Question: Can you provide the account number mentioned in the document?
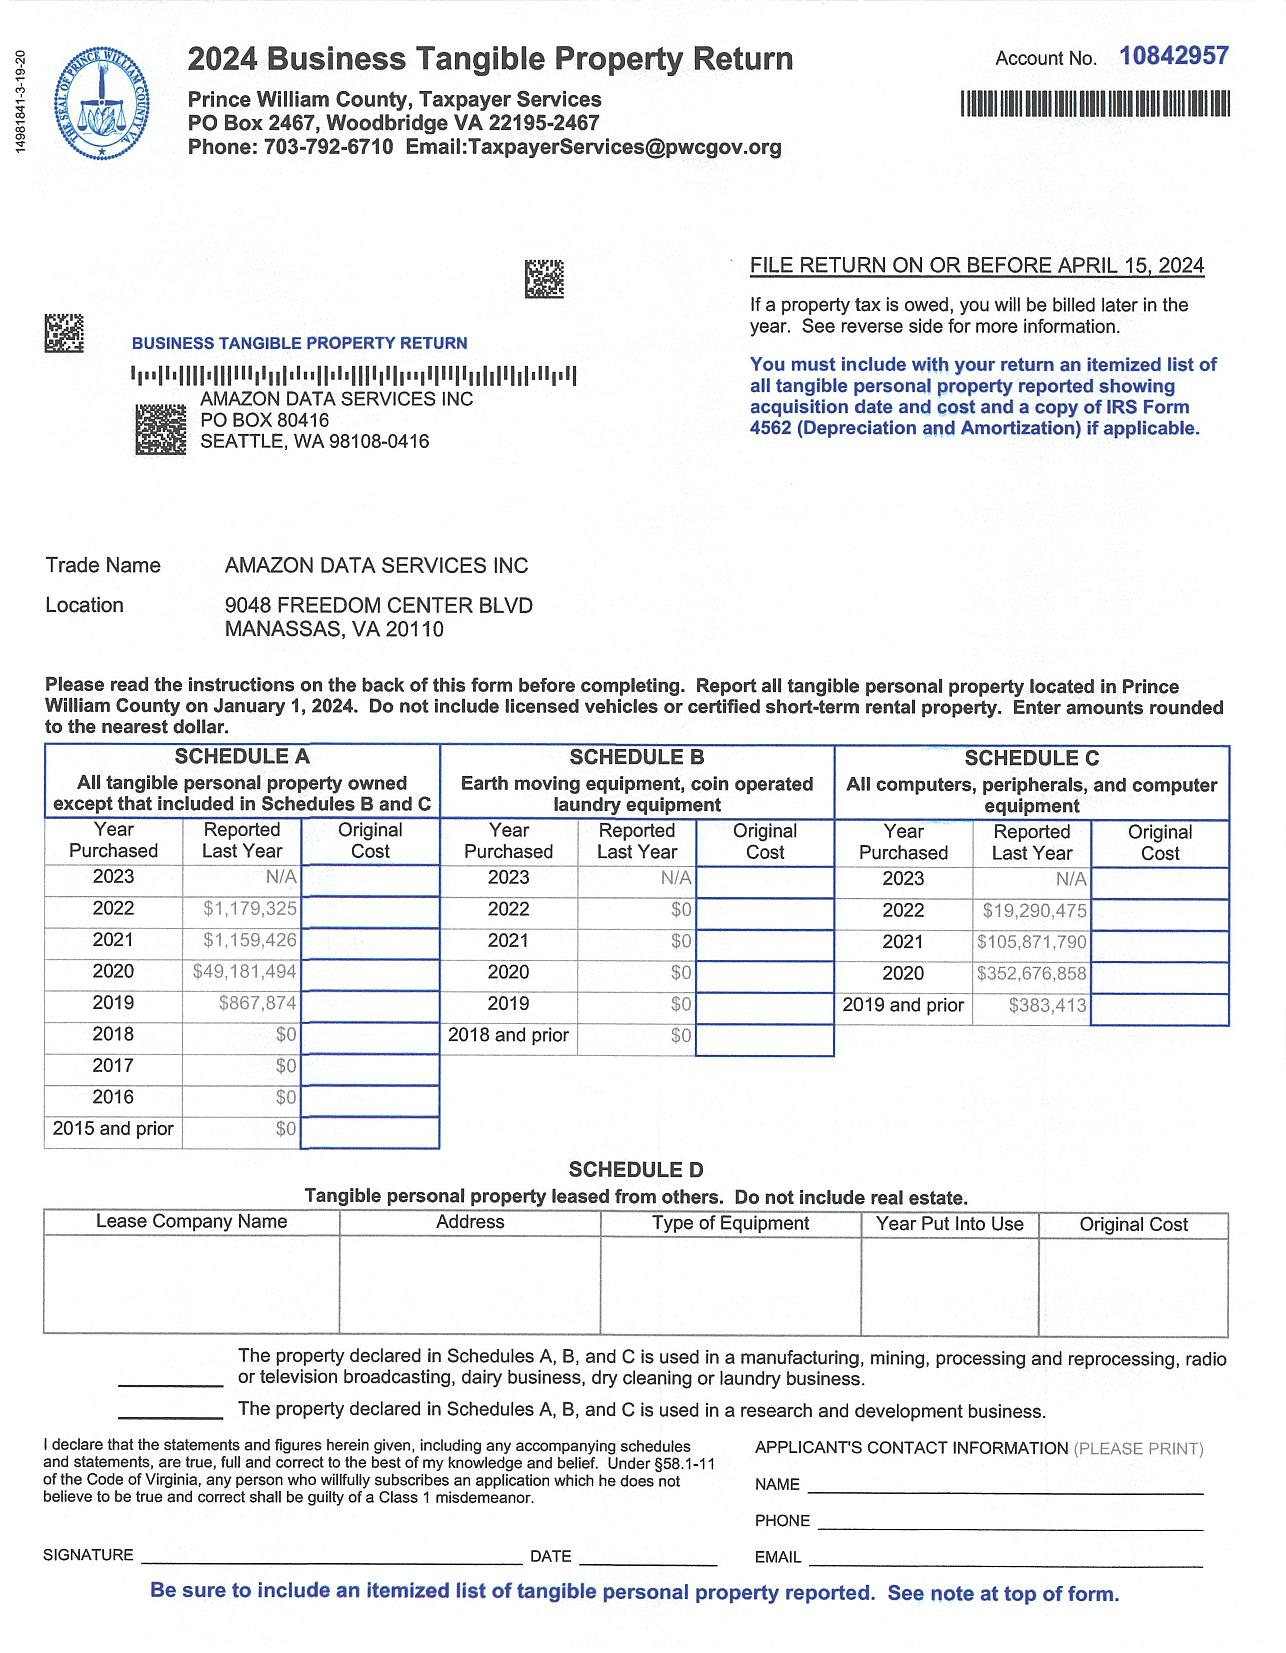
Answer: "10842957"